Question: Describe the condition in detail:
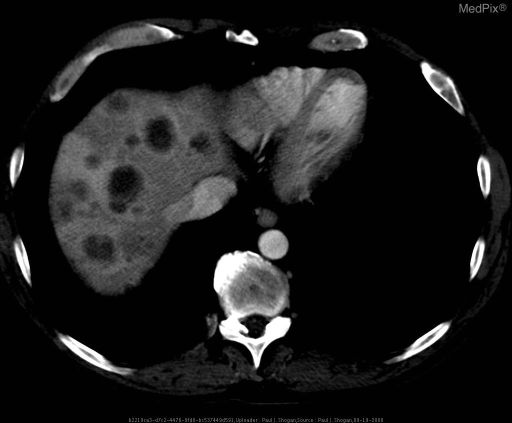
Answer: The disease is discussed as: Discussion:

Transient hepatic attenuation difference (THAD) is an attenuation difference of the liver visible during the hepatic arterial phase of CT imaging, caused by the liver’s dual hepatic blood supply. Generally, THAD is associated with malignant tumors, however, this finding may also be seen with hemangiomas, focal nodular hyperplasia, pyogenic abscesses, focal eosinophilic necrosis, long-standing biliary obstruction, trauma, and hepatic hemodynamic alterations caused by liver cirrhosis, portal or hepatic vein thrombosis, arterioportal shunts, or an aberrant hepatic blood supply.  The visualized high-attenuation areas are the result of increased arterial flow and decreased portal venous flow from disruption in normal hepatic homeostasis.  An MR imaging correlate is Transient Hepatic Intensity Difference (THID).